Identify and extract the amount in words, amount in numbers, payee name, cheque date, and bank name from the image.
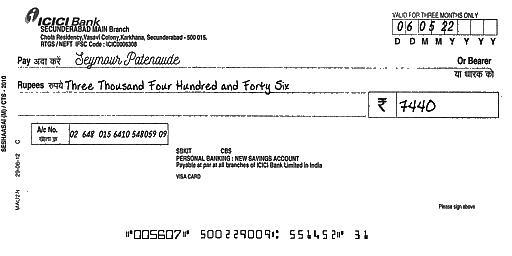
amt_in_words: Three Thousand Four Hundred and Forty Six
amt_in_figures: 7440
payee_name: Seymour Patenaude
bank_name: ICICI Bank
cheque_date: 06/05/22